Question: What is the main concern?
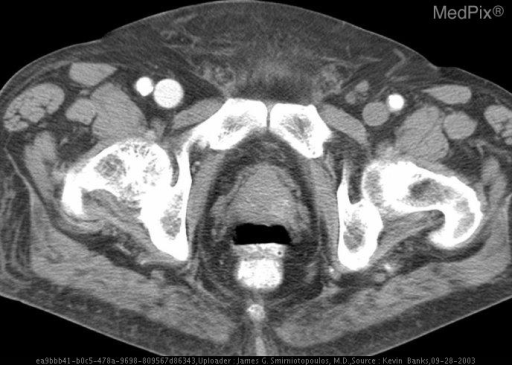
Answer: The findings suggest CECT of the pelvis demonstrated an incidental finding of abnormal contrast concentration within the right femoral vein during the arterial phase of enhancement. Subsequent angiogram demonstrated abnormal early opacification of the IVC during flush aortagram as well as abnormal communication between the right profunda femoris artery and femoral vein.. CECT of the pelvis demonstrates abnormal concentration of contrast within the right femoral vein during arterial phase of enhancement.. The patient might have a history of 54 YO male with hx of CAD with PCTA x2 presented to the emergency department with abdominal pain. Contrast-enhanced CT was obtained which was unremarkable, but had an incidental finding noted in the most proximal portion of the imaged RLE..